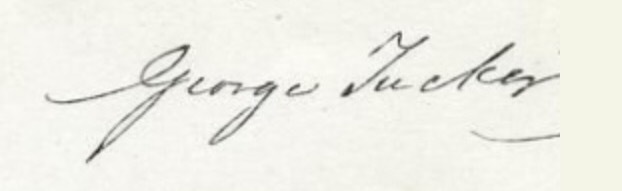
Signature of: george tucker